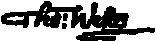
Signature of: thomas welles